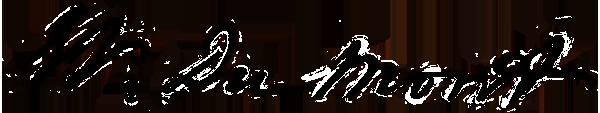
Signature of: pierre étienne louis dumont